Question: What was observed in the imaging?
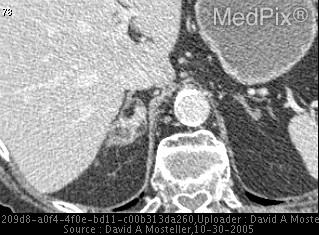
Answer: The imaging shows Patient noted to have a 3X3cm right adrenal mass with with a large fatty component and small focal areas of calcification. 3x3cm heterogeneous right adrenal mass with a central fatty component equal in grayscale to the subcutaneous fat with small central calcifications..